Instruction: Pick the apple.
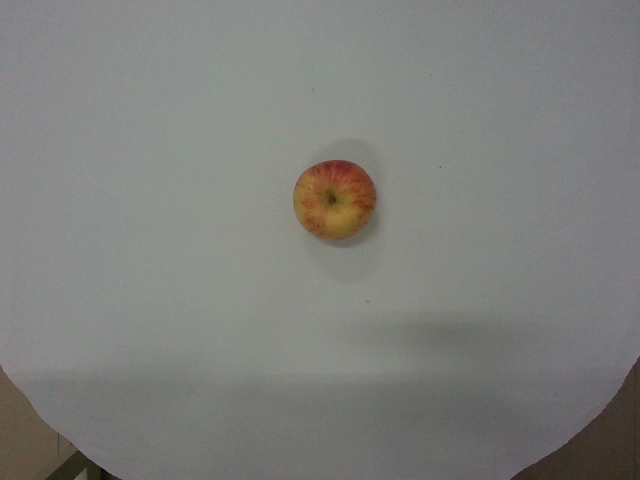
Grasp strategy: vertical